Question: What appears to be the issue?
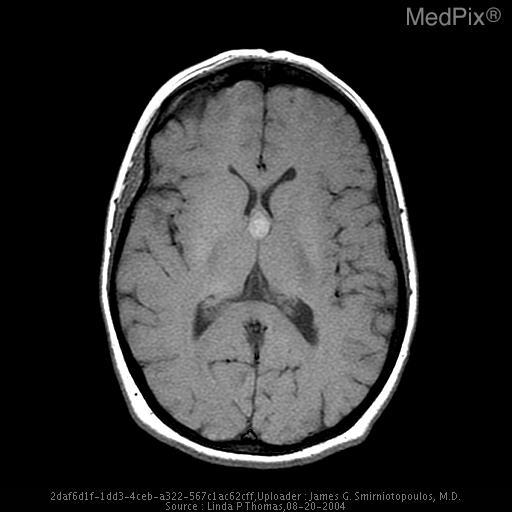
Answer: The findings suggest 11 x 11 x 13 mm nonenhancing well-circumscribed mildly T1 hyperintense and markedly T2 hypointense round mass in the anterior-superior third ventricle without ventricular enlargement.. There is a well-circumscribed mildly T1 hyperintense and markedly T2 hypointense, nonenhancing mass, in the anterior-superior third ventricle.  The hypointensity has been called the "black hole" effect of Colloid Cyst.. The patient might have a history of 29 year old female with worsening headaches..